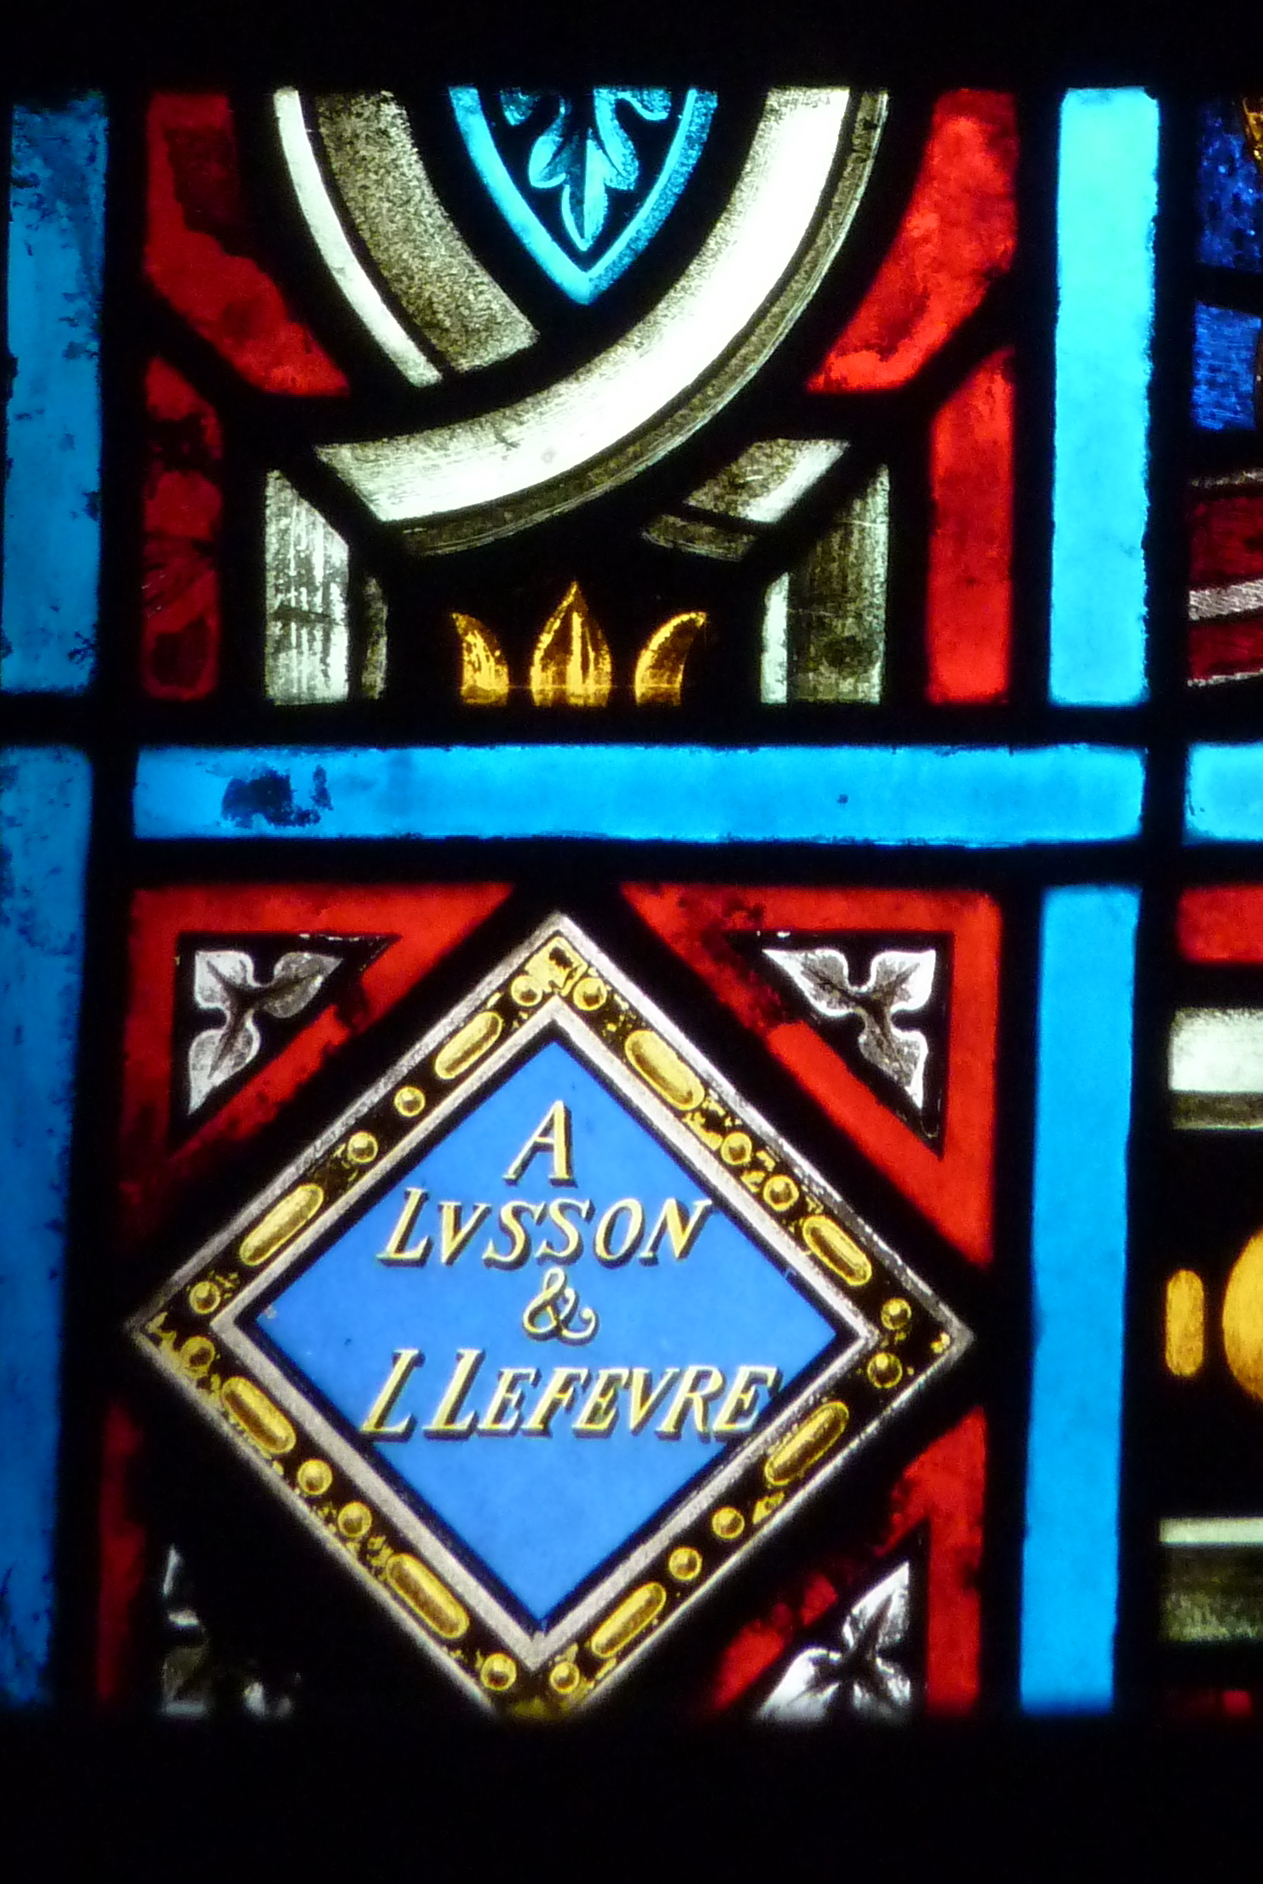
Signature of: antoine lusson